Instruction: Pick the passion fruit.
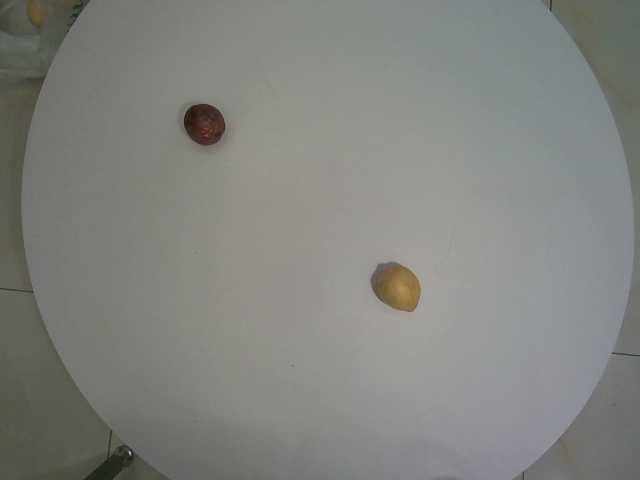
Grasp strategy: vertical